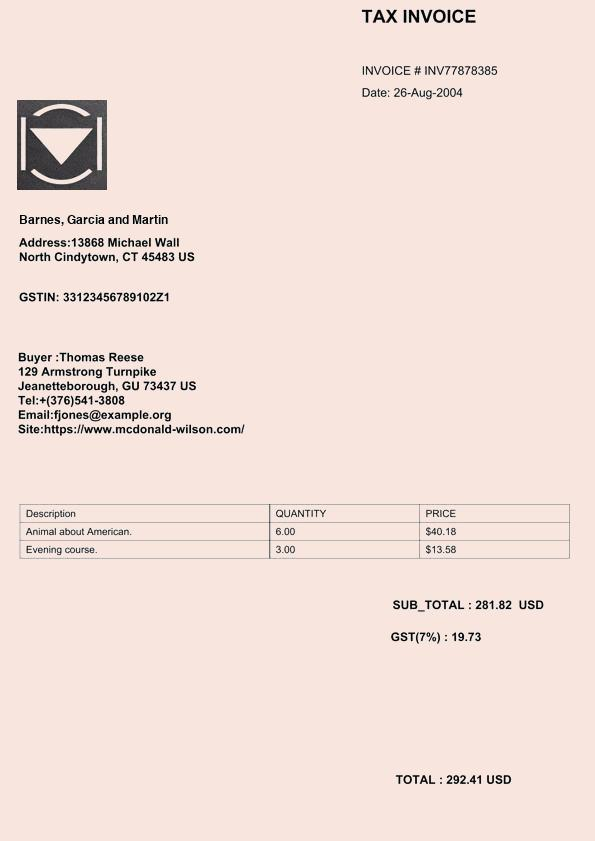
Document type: Invoice